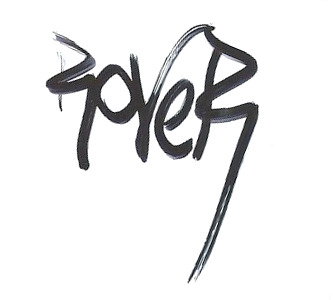
Signature of: rover